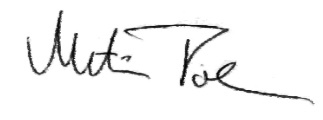
Signature of: metin tolan